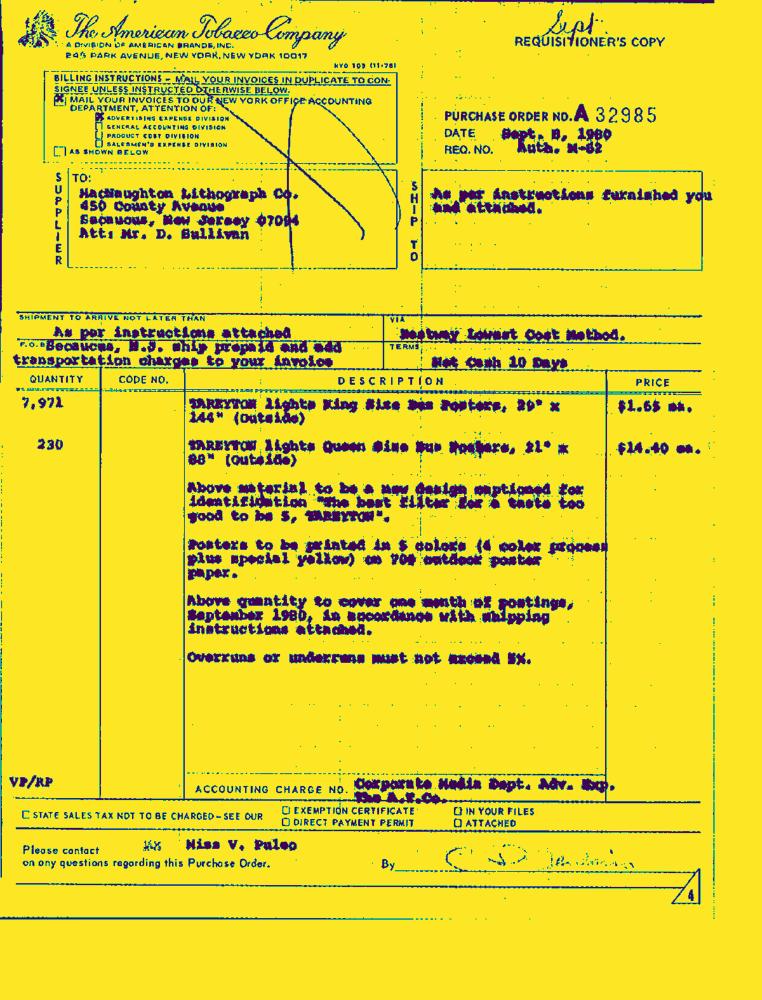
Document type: Invoice-Doc